Question: What is the address or location of the property listed in the document?
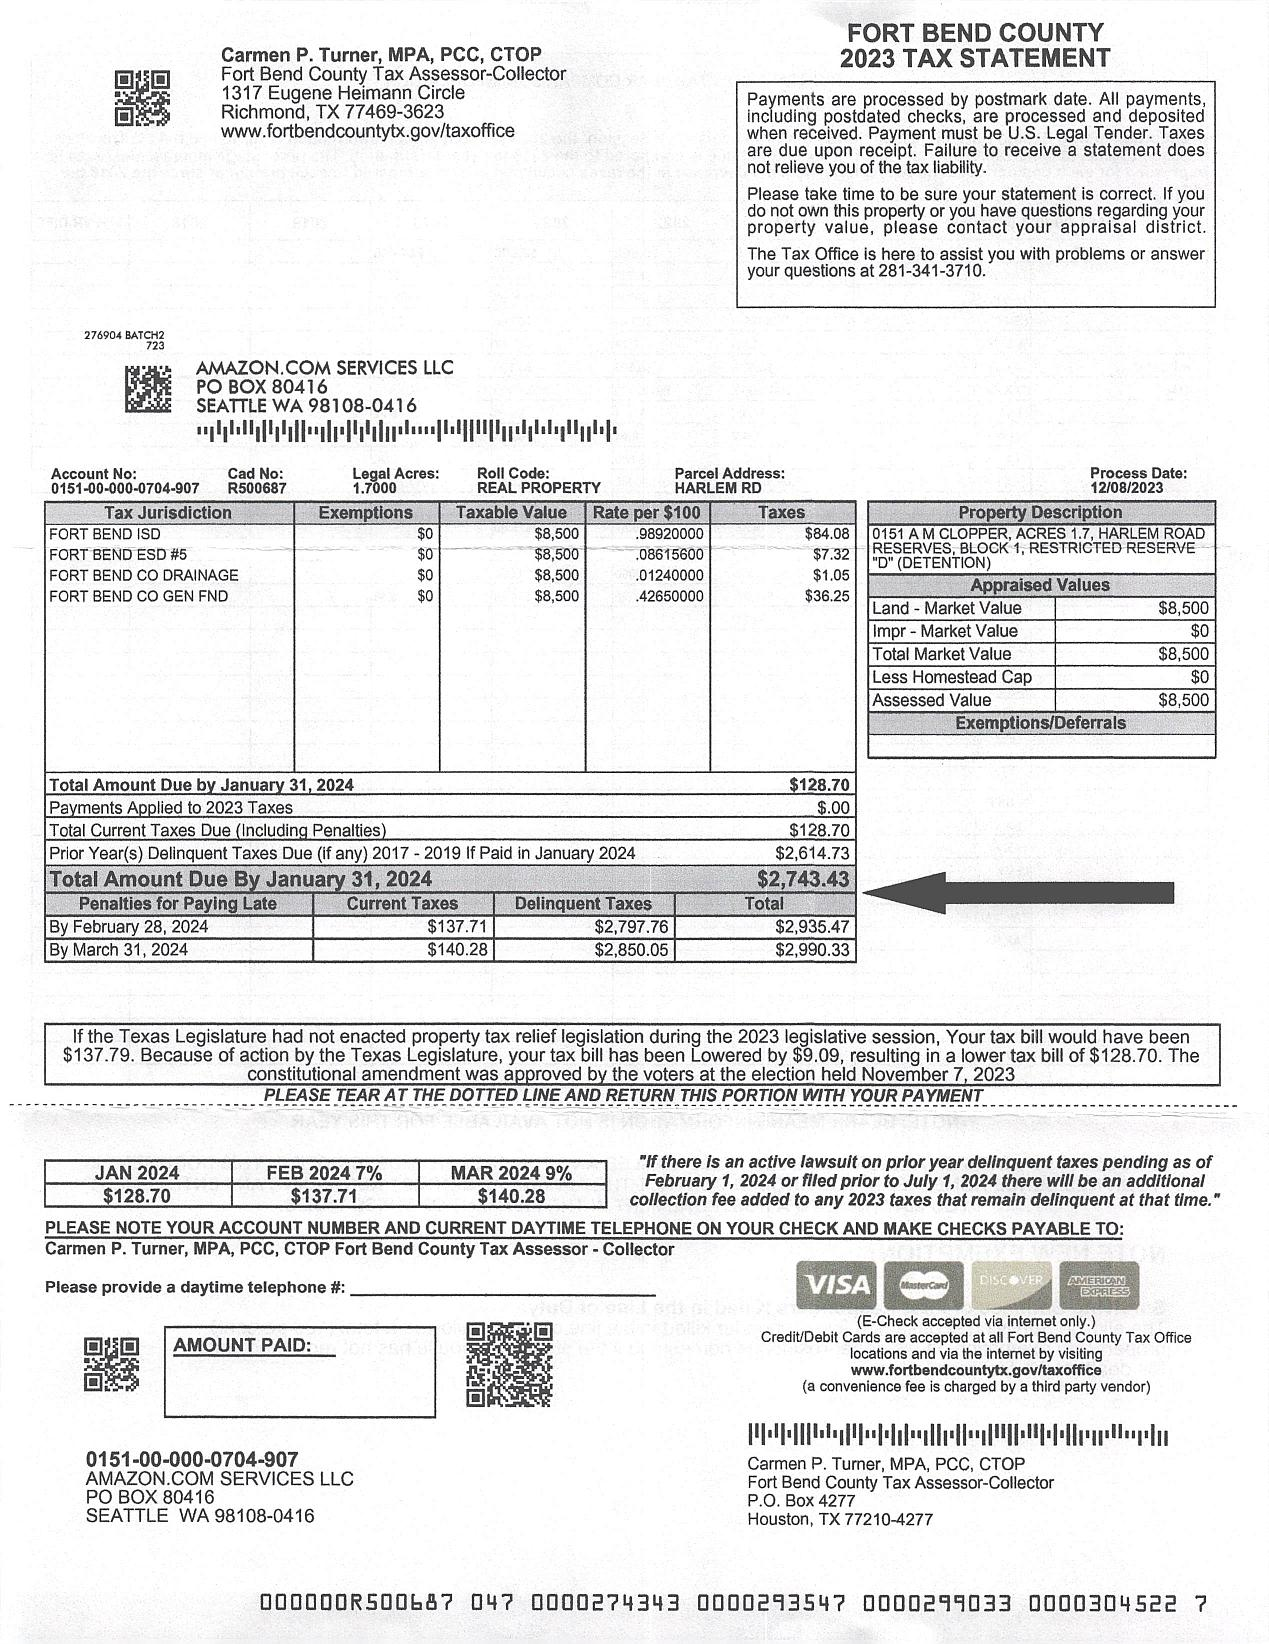
Answer: "HARLEM RD"